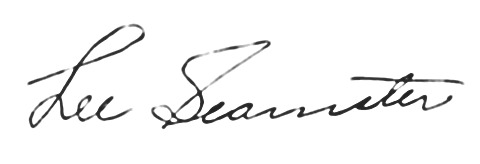
Signature of: lee seamster